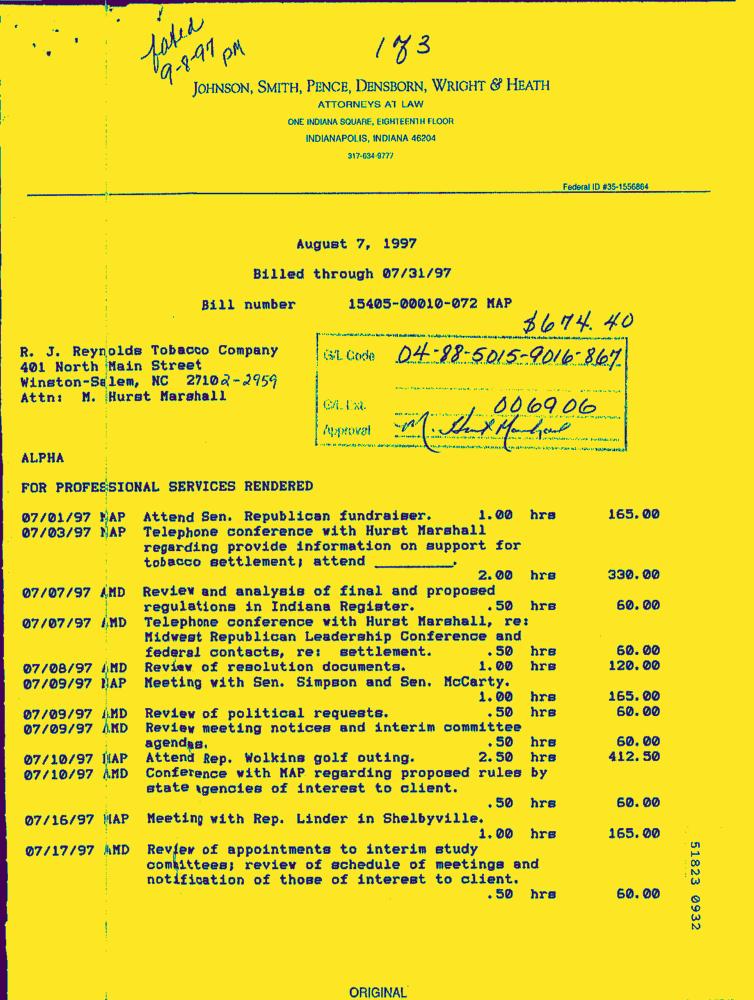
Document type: Invoice-Doc